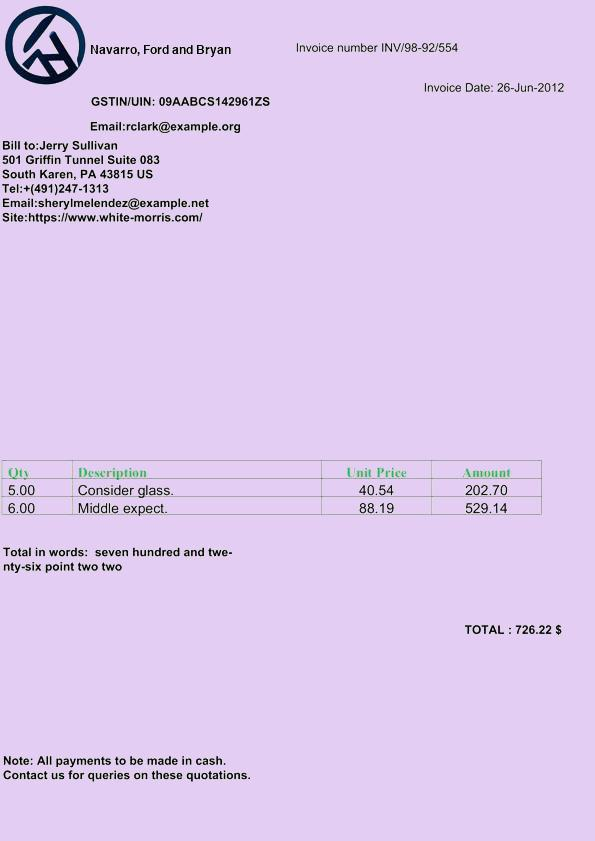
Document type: Invoice